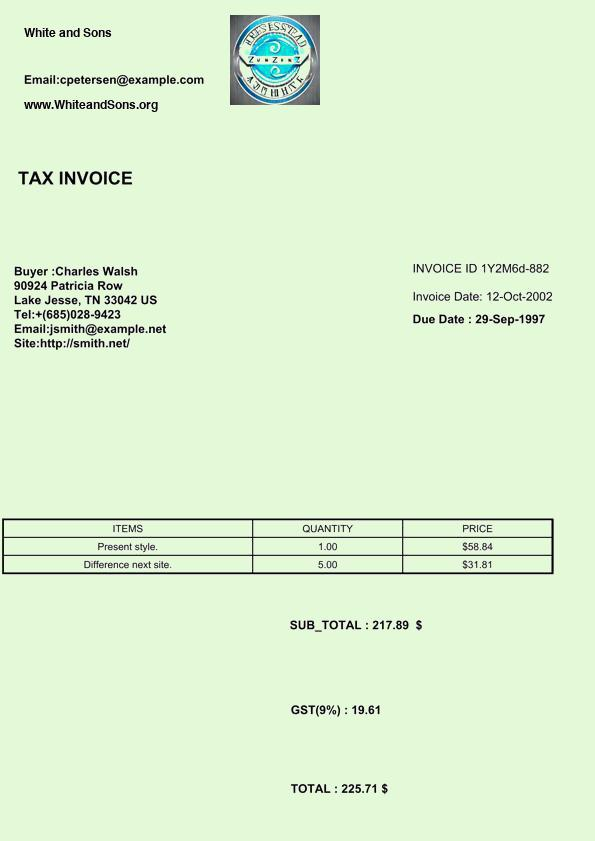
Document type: Invoice